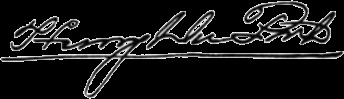
Signature of: henry du pont